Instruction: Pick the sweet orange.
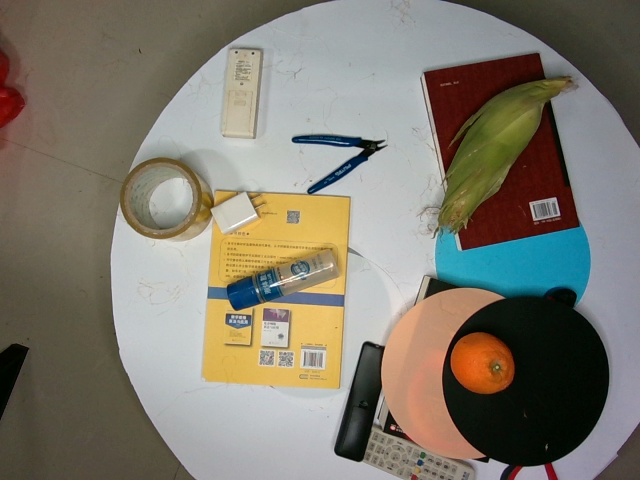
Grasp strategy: vertical